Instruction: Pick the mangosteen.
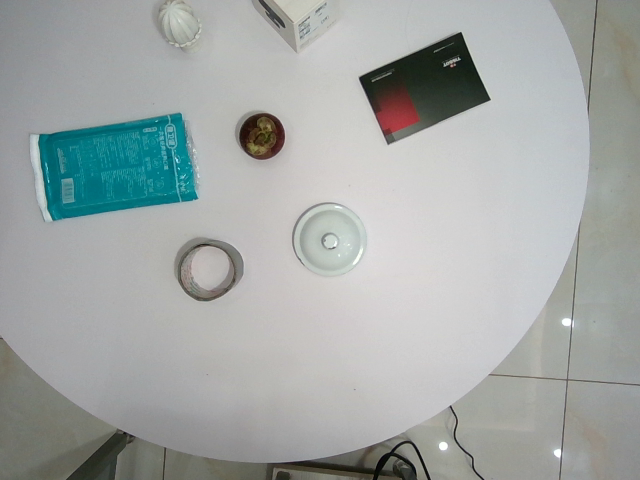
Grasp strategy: vertical